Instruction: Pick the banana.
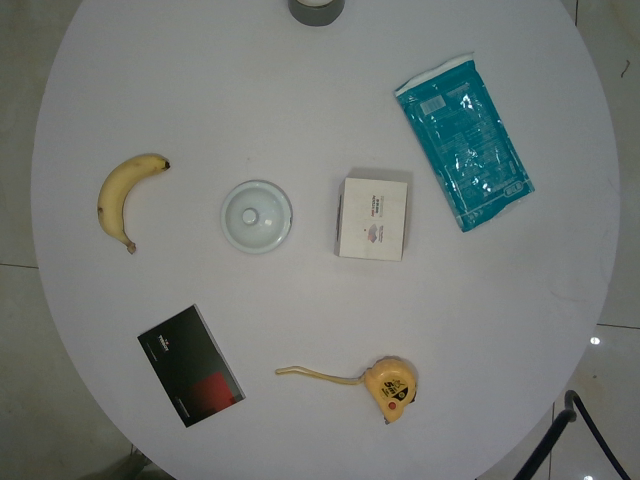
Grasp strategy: vertical